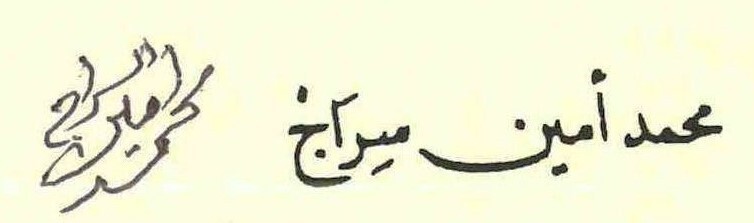
Signature of: mehmet emin saraç